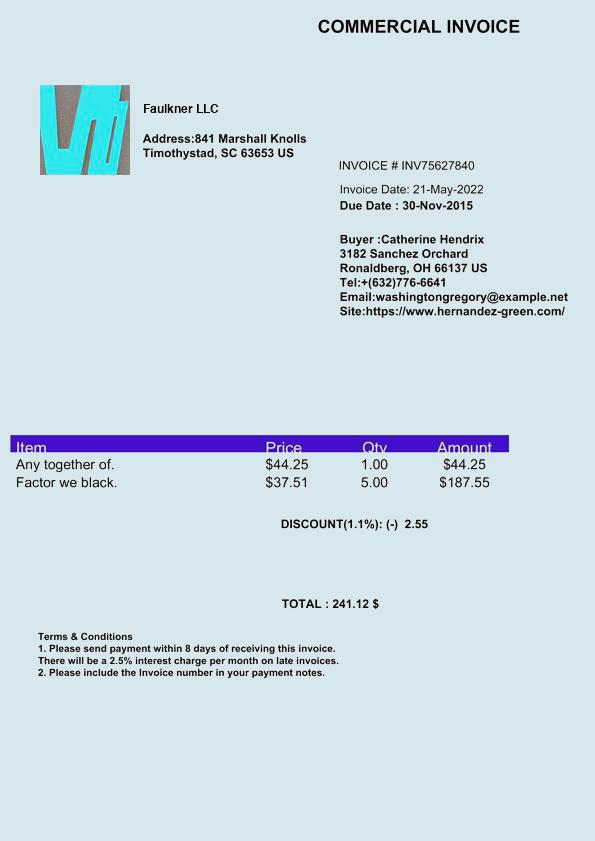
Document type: Invoice